Question: What was observed in the imaging?
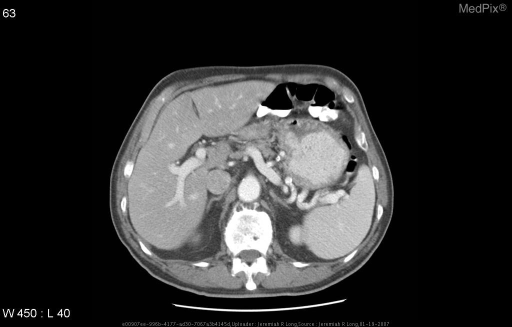
Answer: The imaging shows Axial CT images through the lower thorax and upper abdomen following the administration of oral and IV contrast material demonstrate a segment of significant circumferential wall thickening and lumenal narrowing involving the distal third of the esophagus and the proximal aspect of the stomach. There is associated lymphadenopathy.

PET/CT fusion images in axial, sagital and coronal planes deomstrate focal increased FDG-18 metabolism in the region of wall thickening identified on the CT scan with a maximum SUV of 11.6. Axial CT images through the lower thorax and upper abdomen following the administration of oral and IV contrast material demonstrate a segment of significant circumferential wall thickening and lumenal narrowing involving the distal third of the esophagus and the proximal aspect of the stomach..